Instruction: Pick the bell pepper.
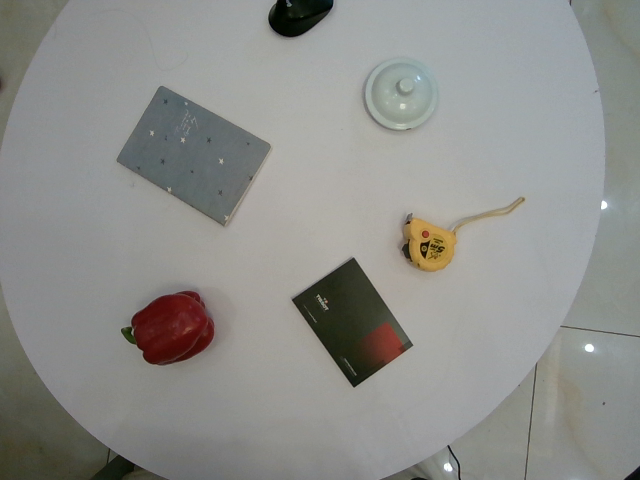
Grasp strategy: vertical